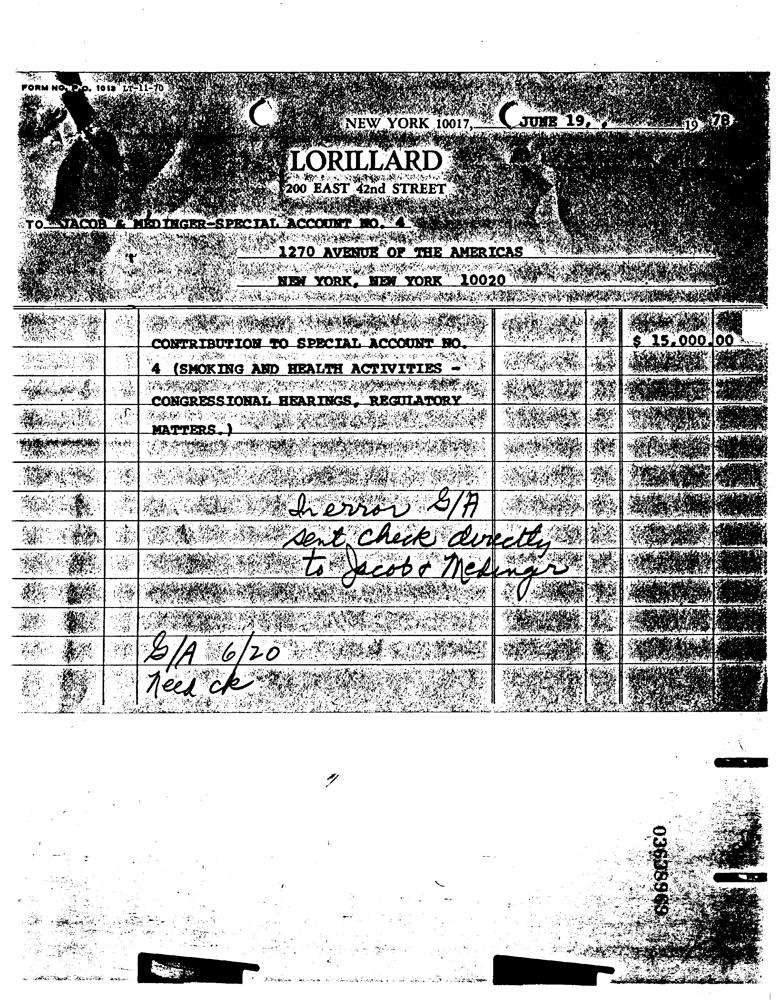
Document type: Invoice